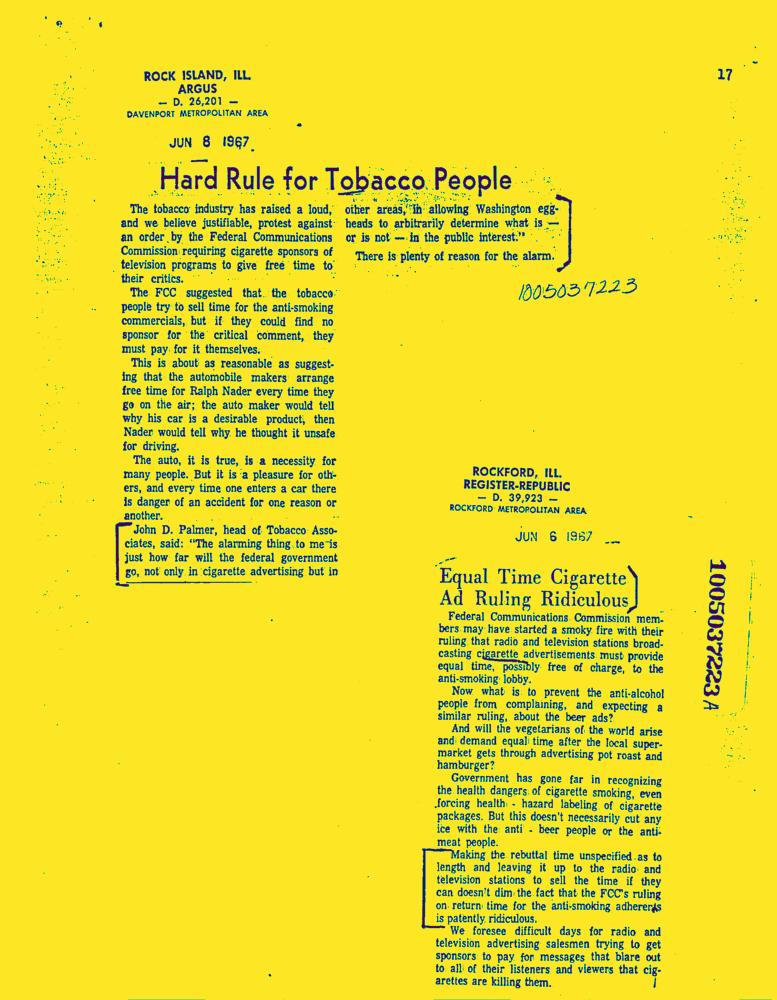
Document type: News-Article